Question: How is the property described in the document?
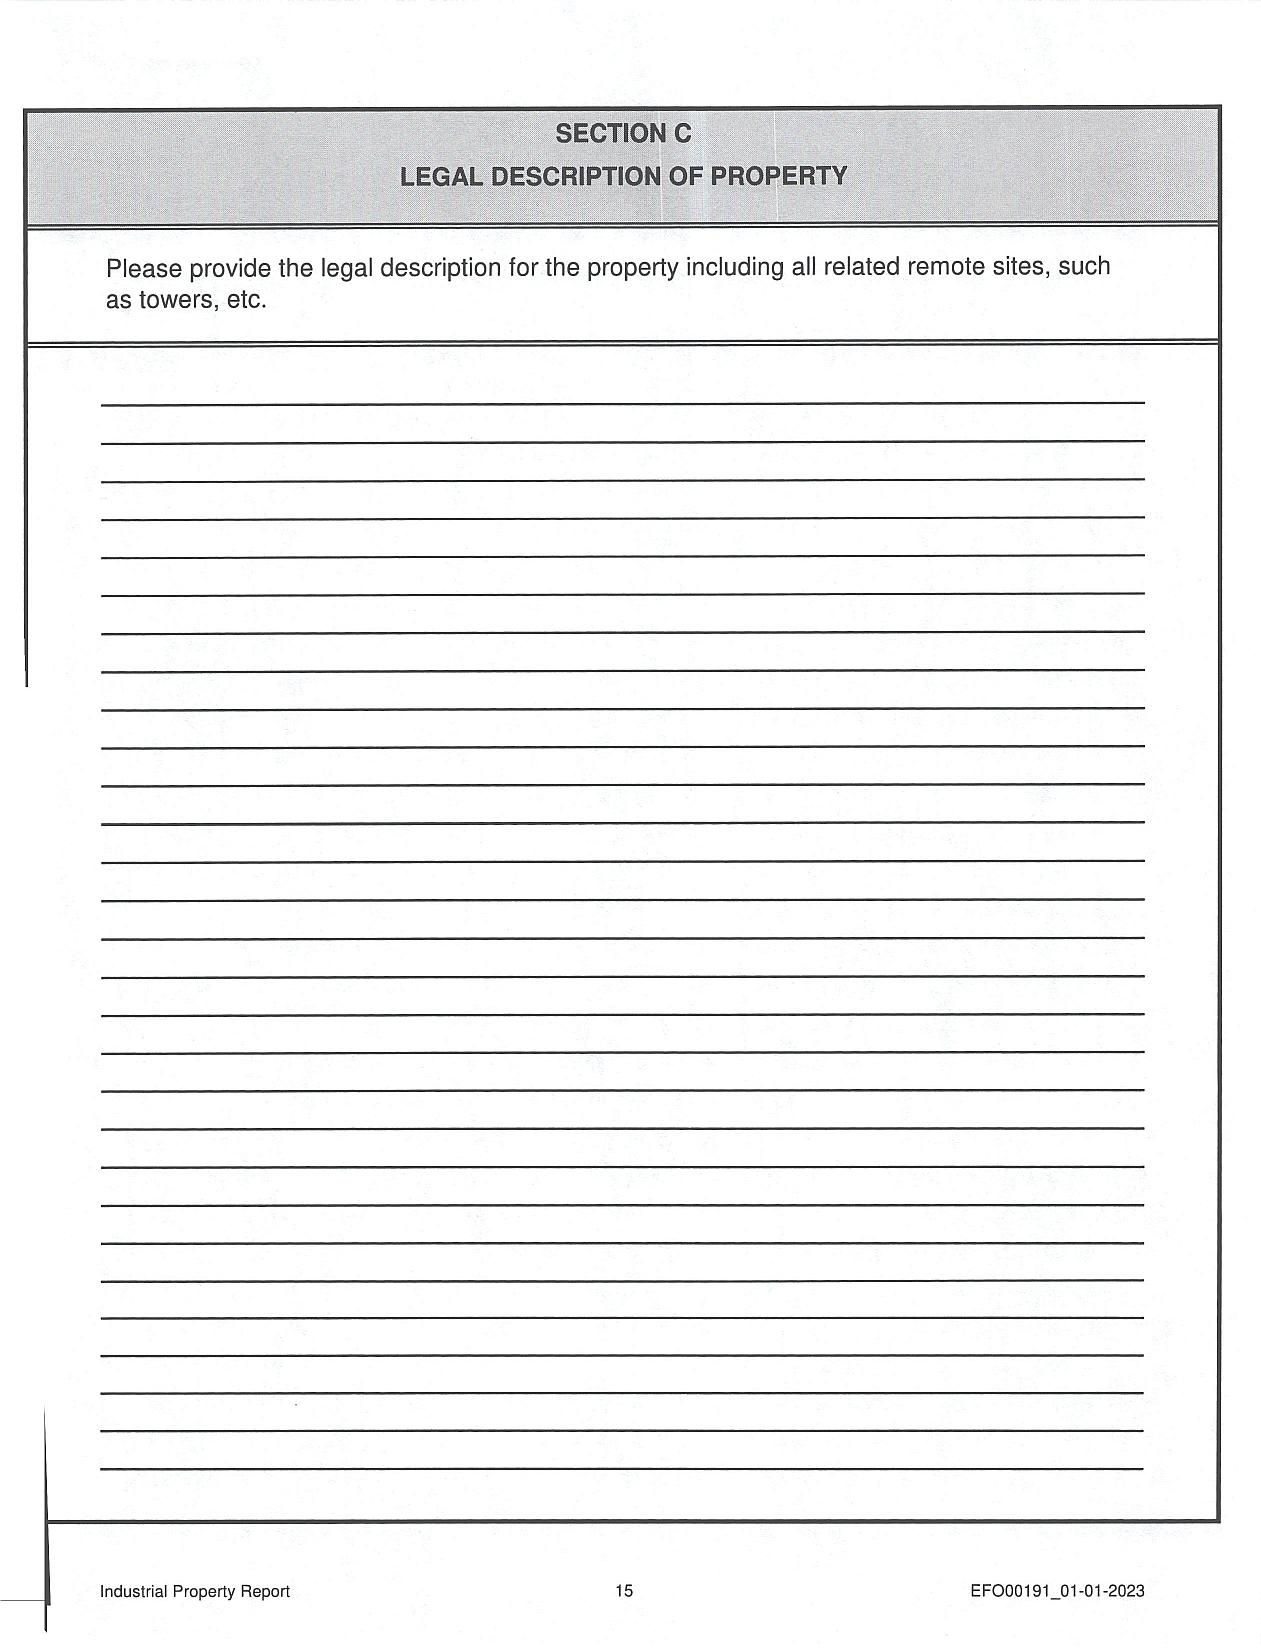
Answer: "Please provide the legal description for the property including all related remote sites, such as towers, etc."